Question: What is the suspected problem?
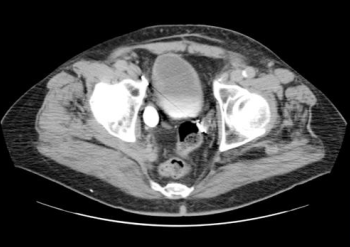
Answer: The findings suggest There is a lobular contour to the single right kidney with separate collecting systems which fuse proximally with congenital megaureter present distally.. Note lobular contour to the single right kidney with separate collecting systems which fuse proximally with congenital megaureter present distally.. The patient might have a history of 72 Y/O MALE with hematuria..